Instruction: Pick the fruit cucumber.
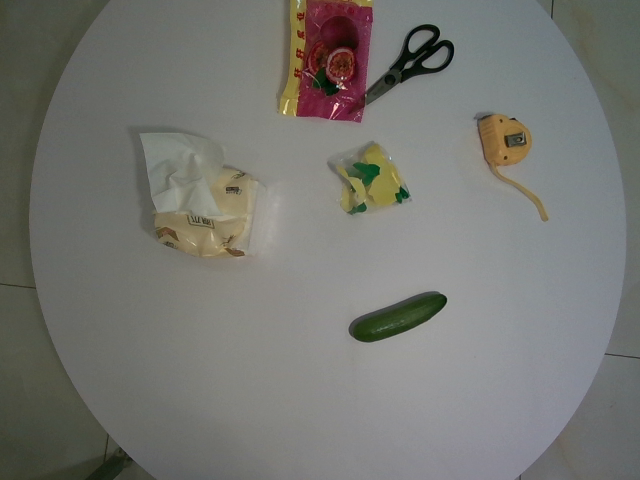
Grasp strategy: vertical